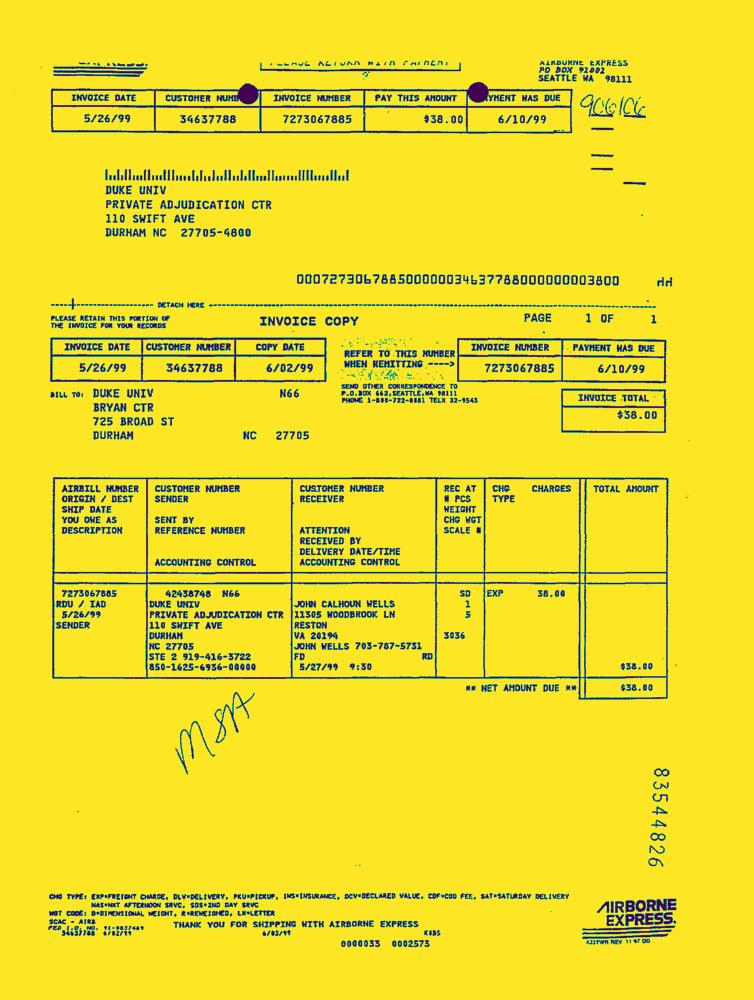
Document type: Invoice-Doc